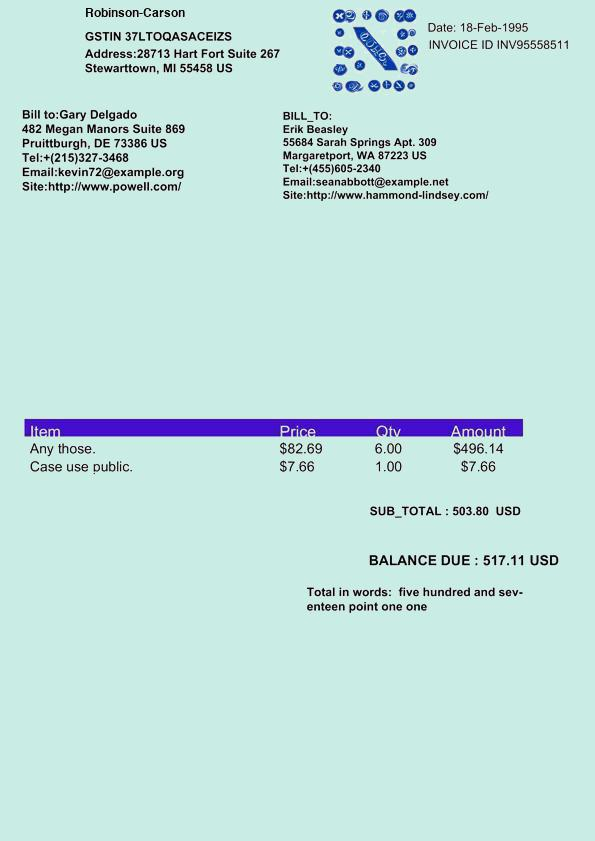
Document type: Invoice